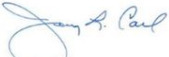
Signature of: jerry carl